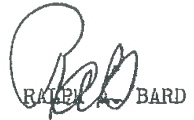
Signature of: ralph austin bard